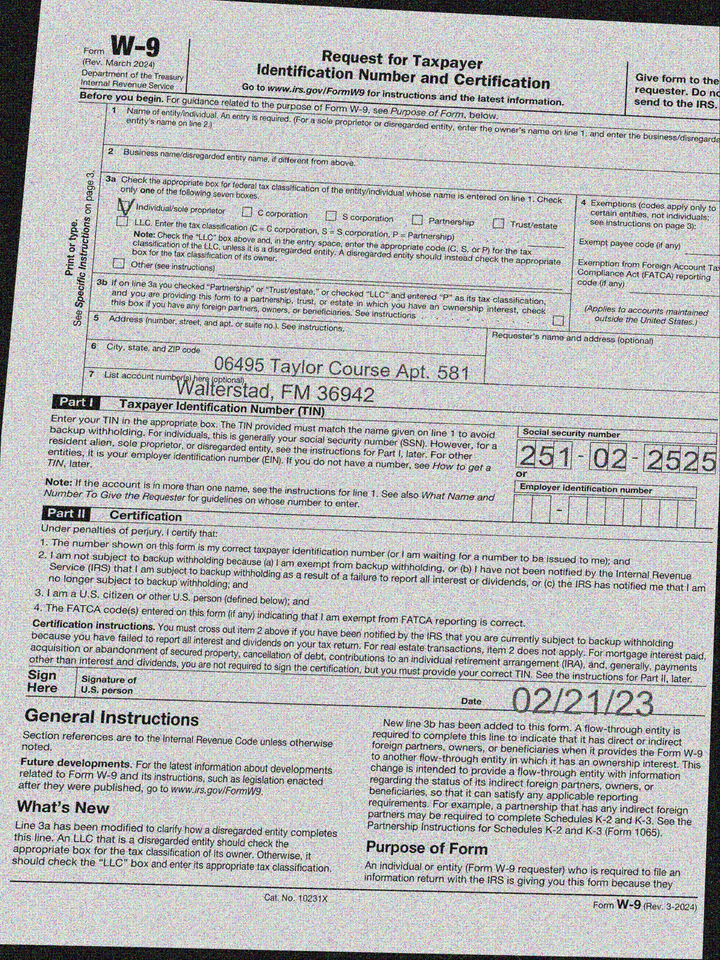
adr1: 06495 Taylor Course Apt. 581
adr2: Walterstad, FM 36942
cbx: yes
ssn: 251022525
sdt: 02/21/23